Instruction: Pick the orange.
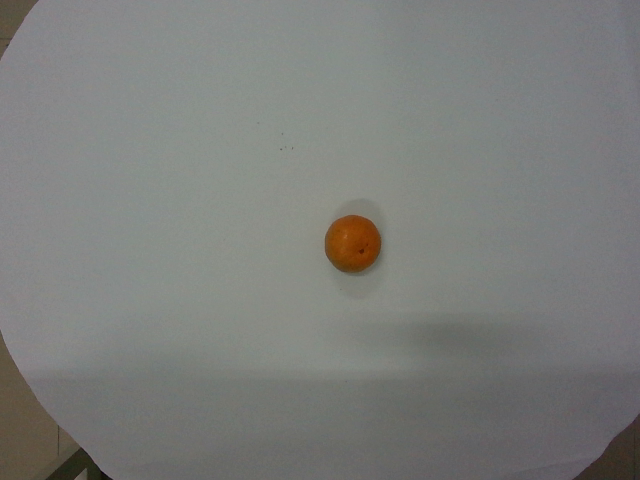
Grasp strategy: vertical